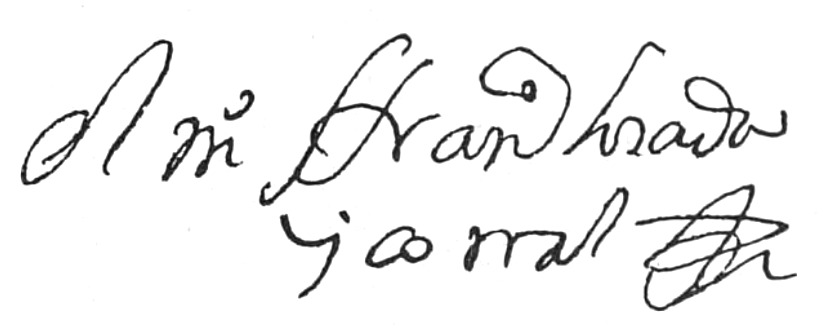
Signature of: fray francisco de losada